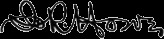
Signature of: james r howe